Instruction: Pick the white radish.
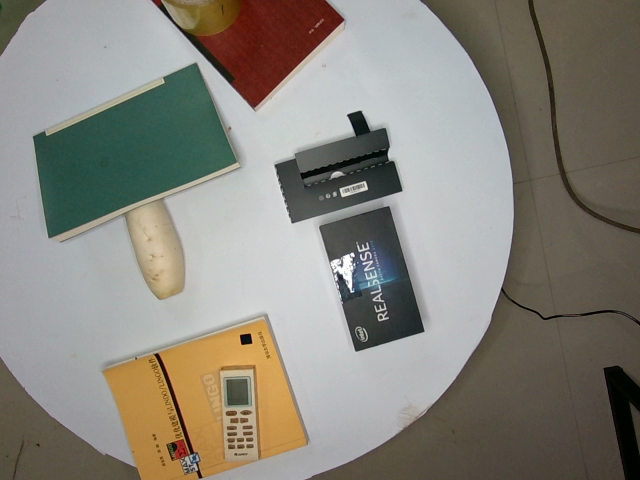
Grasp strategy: vertical